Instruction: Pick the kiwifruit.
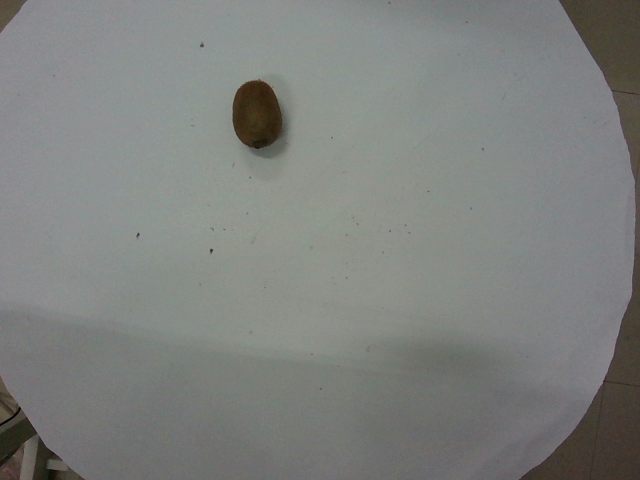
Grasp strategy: vertical